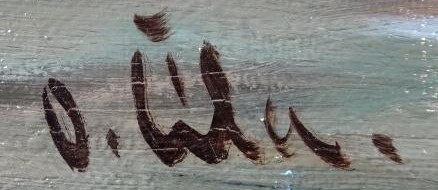
Signature of: otakar číla